Question: In what way does the history help explain the case?
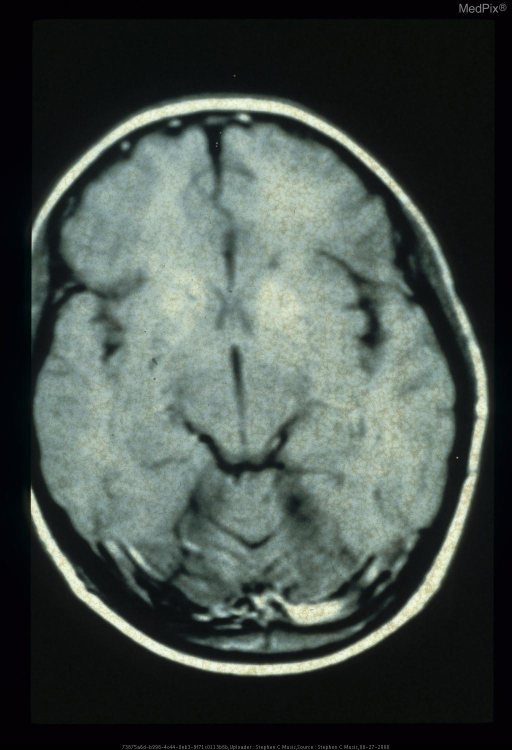
Answer: The patient's history of 25 y.o. woman is key in understanding the case.